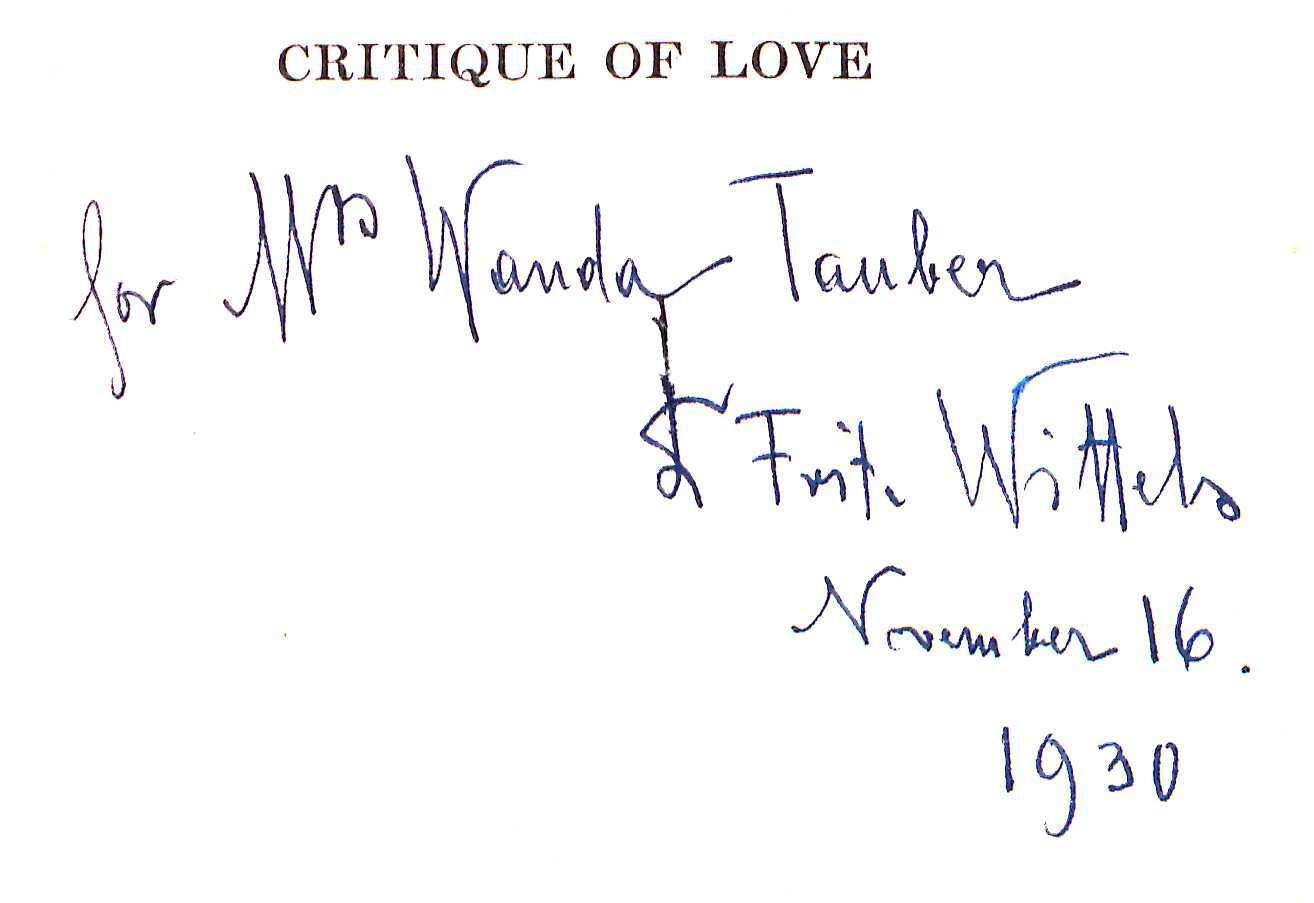
Signature of: fritz wittels